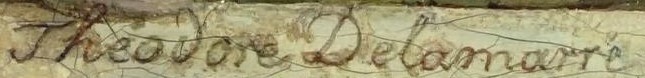
Signature of: théodore didier delamarre